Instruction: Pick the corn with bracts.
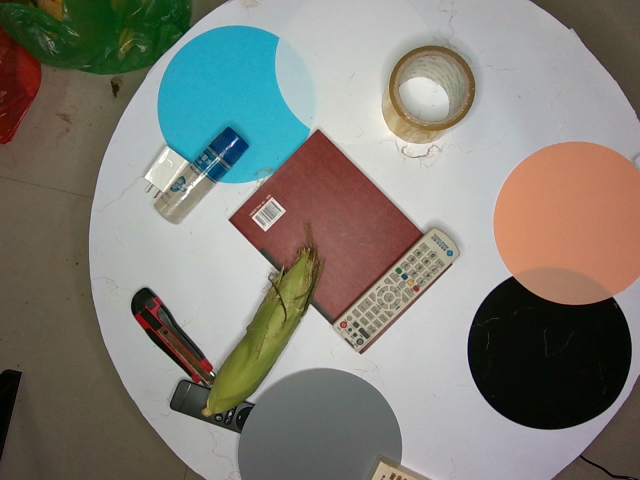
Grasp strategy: vertical